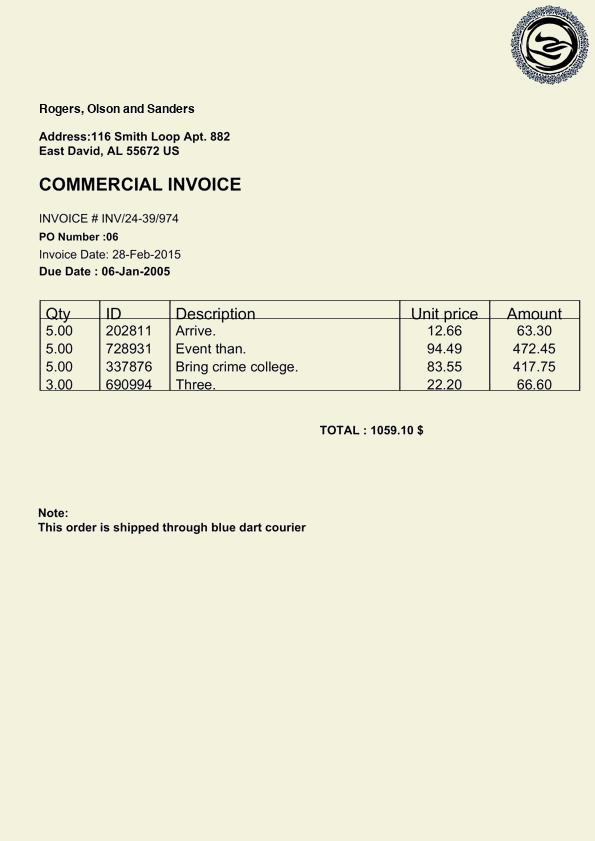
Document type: Invoice